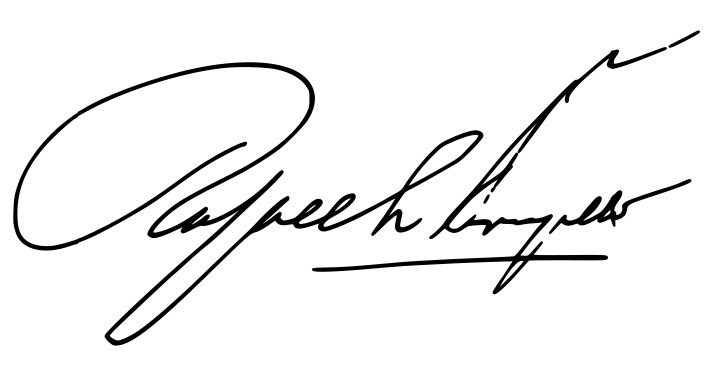
Signature of: rafael trujillo